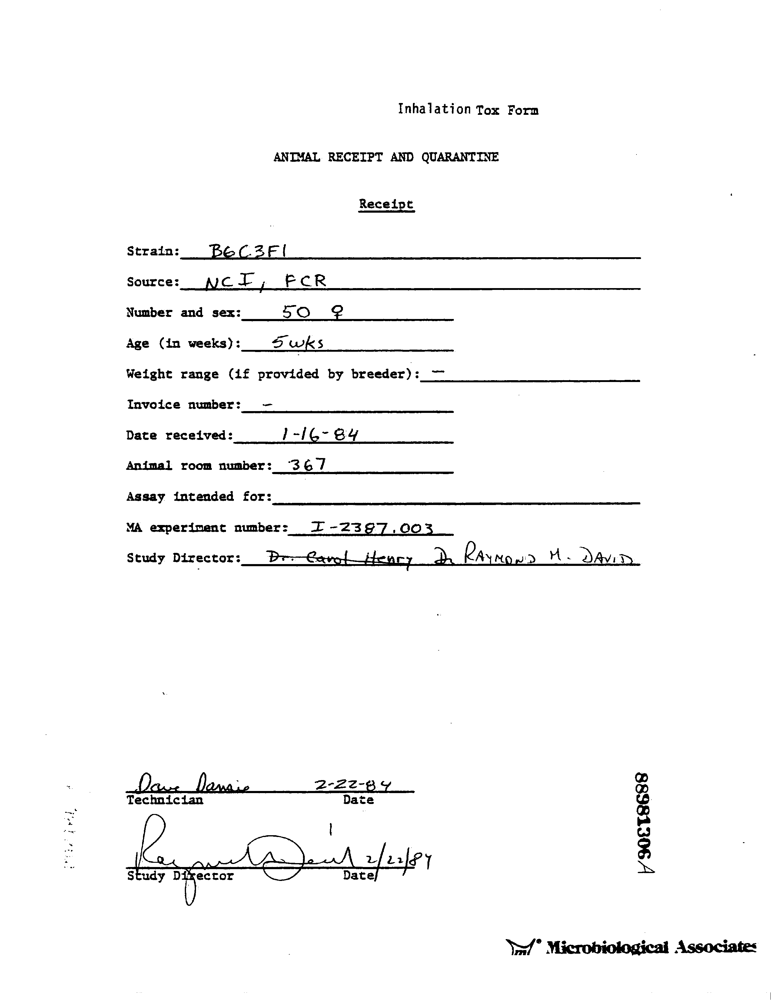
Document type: Invoice